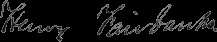
Signature of: henry fairbanks